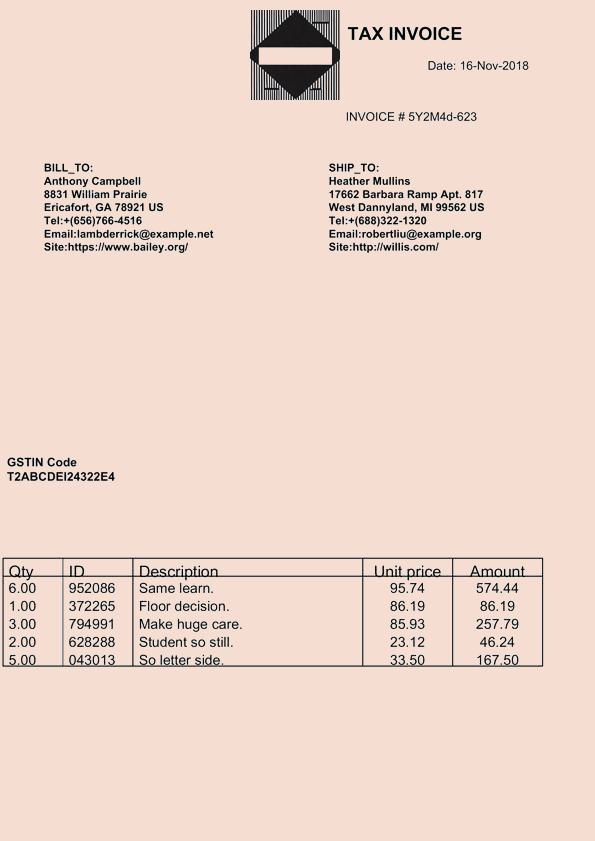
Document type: Invoice